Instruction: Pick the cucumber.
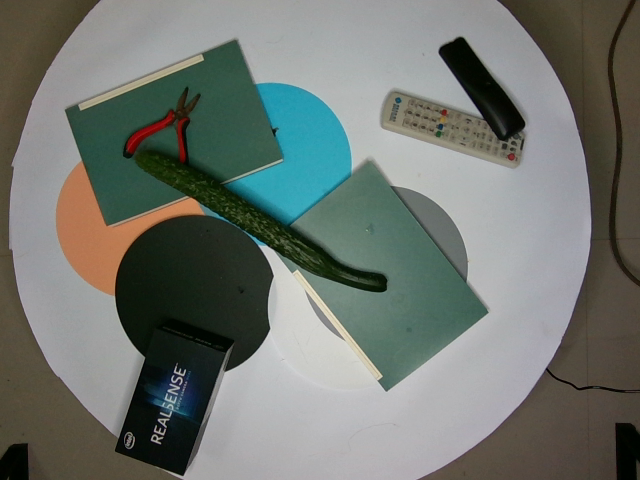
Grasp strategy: vertical